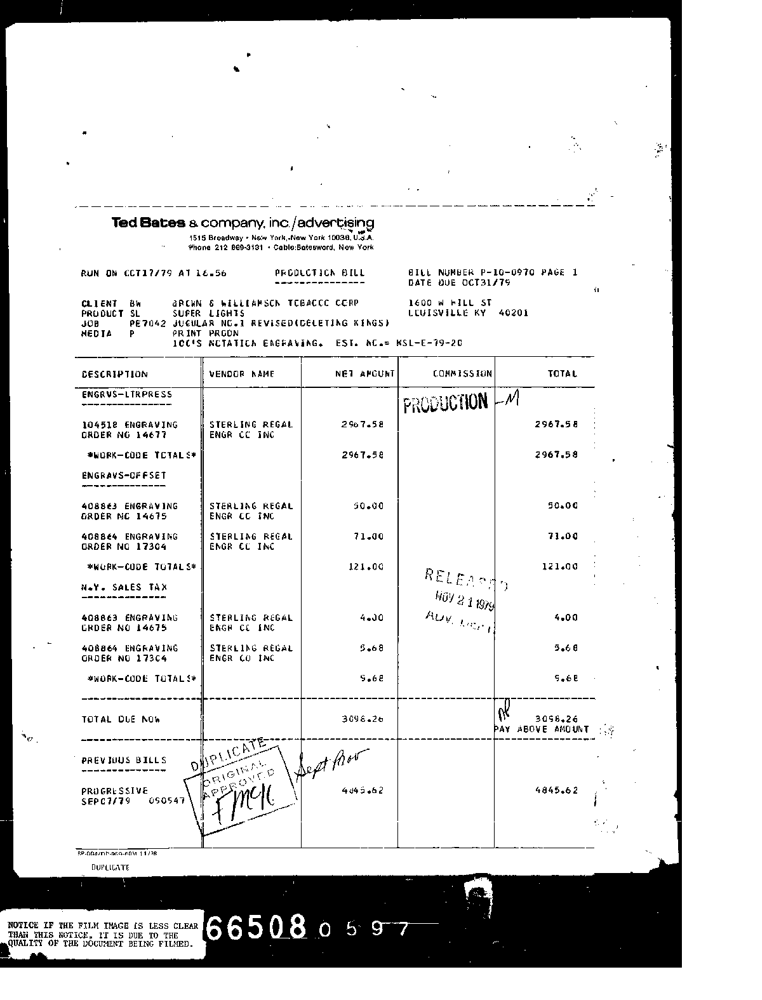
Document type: Invoice